Patient: Male, age 31
A 31-year-old male, non-smoker, presented to us with a history of attacks of chronic intermittent cough since childhood. These attacks usually last for two to three days. Sometimes initiated and aggravated after heavy meals. It was also associated with recurrent chest infections. No significant history of hemoptysis, shortness of breath, difficulty of swallowing, or chocking was reported. Systemic examination was unremarkable. He used inhalers and cough suppressants as required.
Chest X-ray showed bilateral apical pleural thickening with fibroatelectatic changes at the right upper lobe. Barium studies showed significant dilatation of the whole esophagus, more at the proximal 3rd, with free passage of the contrast into the stomach without any stricture or narrowing at the distal end or at gastroesophageal junction; these findings were suggestive of some neurological causes or esophageal motility disorder. For further evaluation, the patient underwent esophageal manometry study and upper gastro-intestinal (GI) endoscopy. Esophageal manometry showed aperistaltic esophagus, but the lower esophageal sphincter could not be assessed. Upper GI endoscopy revealed the presence of smooth tracheoesophageal opening (fistula) in the upper 3rd of the anterior wall of the esophagus at 25 cm from the incisor teeth [Figure 1]; however, biopsy and wash aspiration from this fistula was negative for tuberculosis (TB) culture.
Computed tomography (CT) scan of chest confirmed the presence of the TEF at the level of sternoclavicular joint along with dilated esophagus. Also, there was evidence of cystic, cylindrical, and varicose bronchiectatic changes in both the right upper, middle lobes, and in the lingula. There were also subpleural fibroatelectatic changes in the posterior segment of the right upper lobe, most likely due to recurrent aspirations [Figure 2a-b].
Patient explored in the operating room through cervical approach along the anterior border of the left sternocleidomastoid muscle. Fistula was identified between the posterolateral wall of the trachea and the anterior wall of the esophagus. Adhesions separated and the fistula isolated completely and then closed by endo-GI stapler. Esophageal side reinforced with muscular patch to buttress this repair and to minimize the postoperative esophageal leak and to prevent long-term recurrence. Postoperative recovery was uneventful. Patient started oral fluids on the second postoperative day, the drain removed on the third day, and he was discharged home on fourth postoperative day. Patient remained asymptomatic and well at 12-month regular follow-up, as he underwent during this follow-up a barium swallow study which showed normal swallowing process and no hold up of the contrast with no evidence of gastroesophageal reflux and there was no evidence of recurrence of the TEF; however, he remained under regular follow-up with the gastroenterologist team for the esophageal motility disorder which has improved significantly clinically and radiologically.
Keywords: adult, congenital tracheoesophageal fistula, late presentation
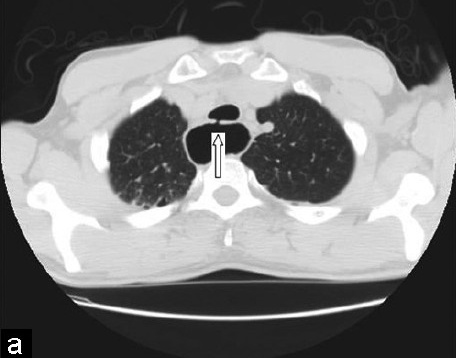
Image caption: ". CT scan chest demonstrating bronchiectatic changes in the right middle lobe, "see arrow".